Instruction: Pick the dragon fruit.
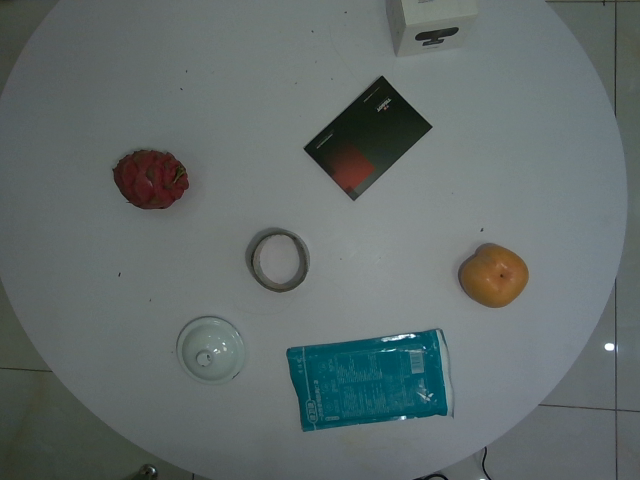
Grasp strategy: vertical